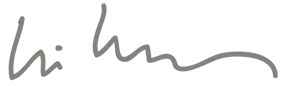
Signature of: alberto morillas